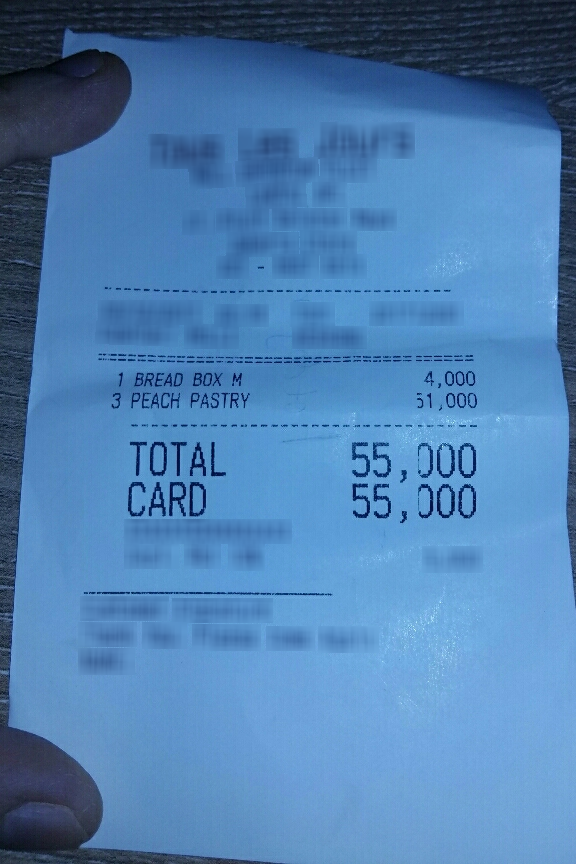
Number of items: 2
Total: 55,000
OCR text regions:
text: TOTAL
text: 55,000
text: CARD
text: 55,000
text: 1
text: BREAD
text: BOX
text: M
text: 4,000
text: 3
text: PEACH
text: PASTRY
text: 51,000